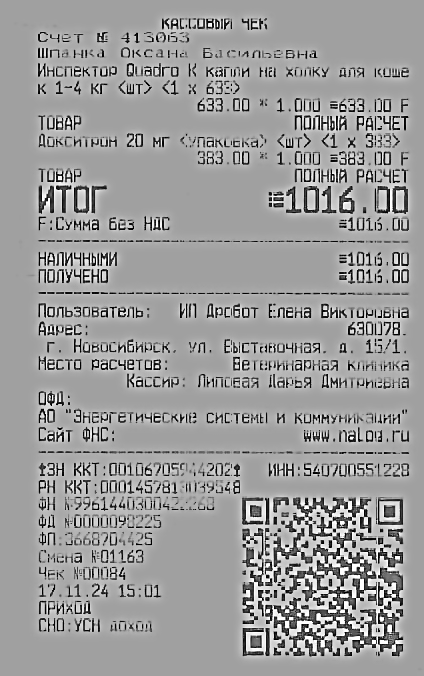
Продавец: ИП Дербет Елена Викторовна
Дата: 17.11.24
Товары: Штатная Оксана Васильевна Инспектор Ошарго К кагин нё хонку для кюше к 1-4 кг; Доксипрон 20 мг <упаковка>
Количество: 1.000; 1.000
Цена: 633.00; 383.00
Сумма: 633.00; 383.00
Итого: 1016.00